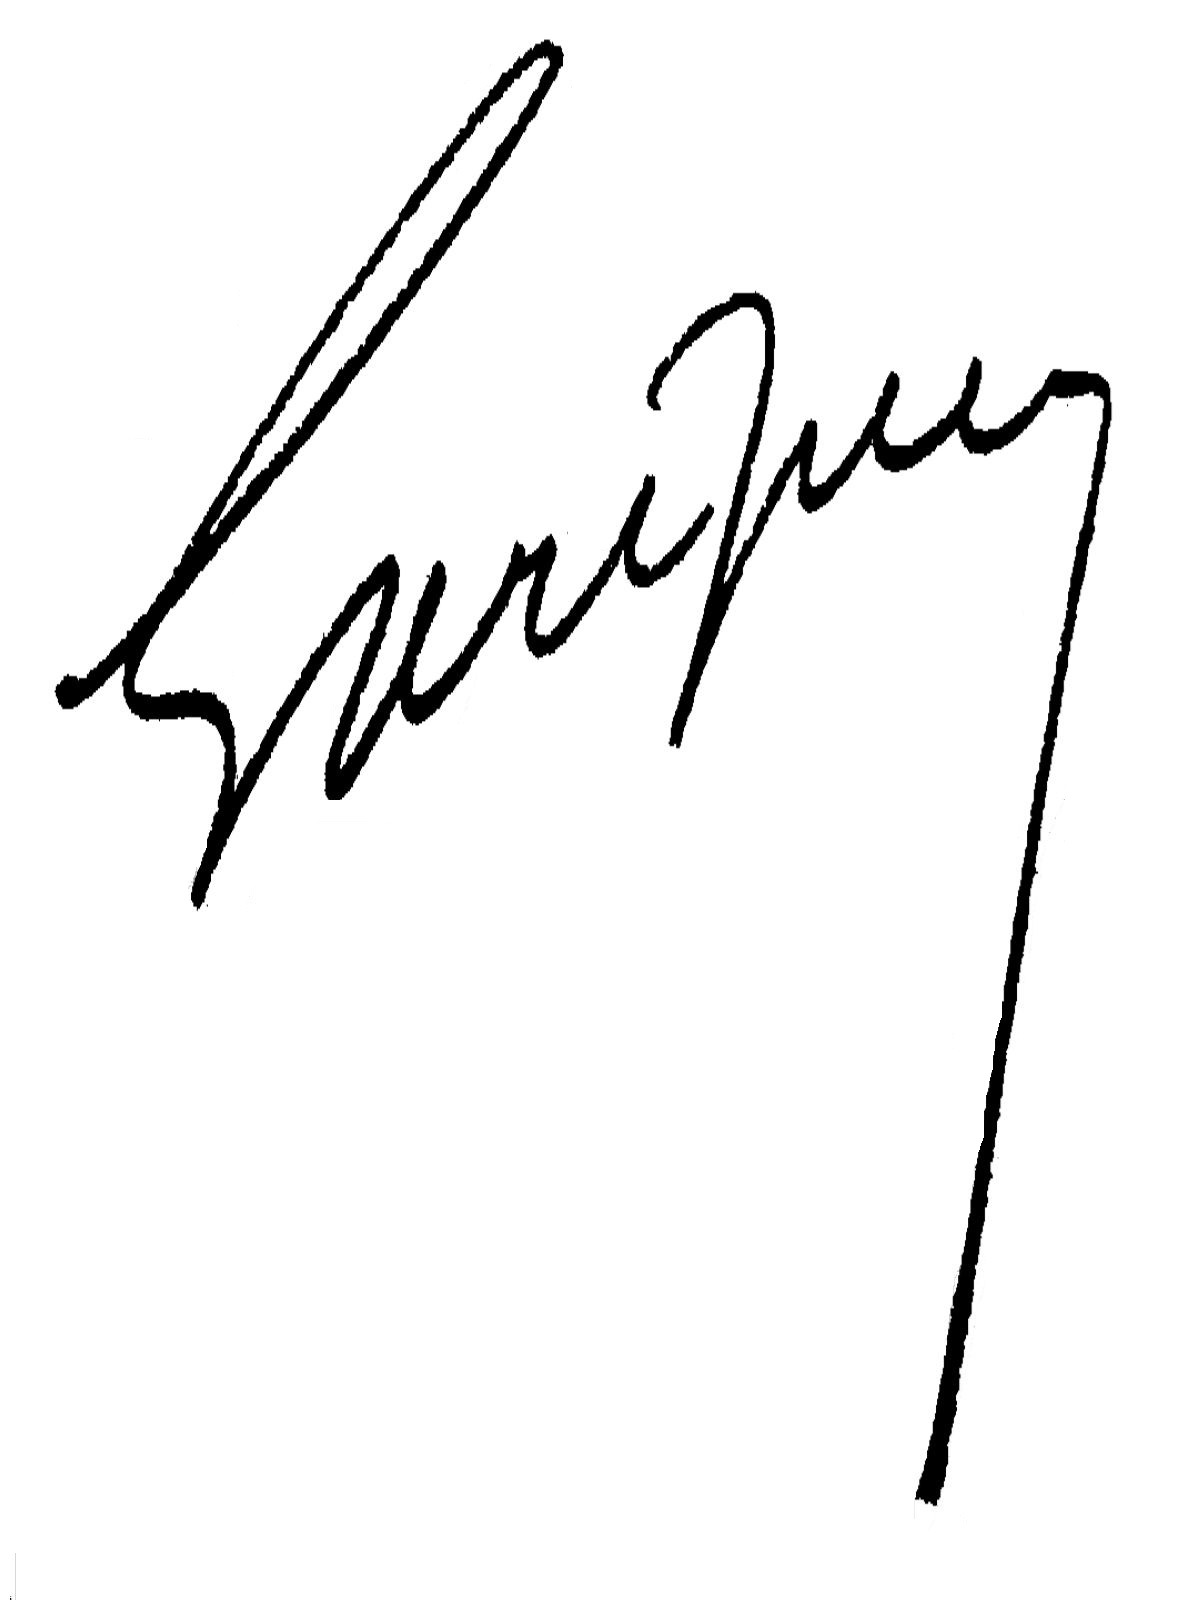
Signature of: louis garipuy